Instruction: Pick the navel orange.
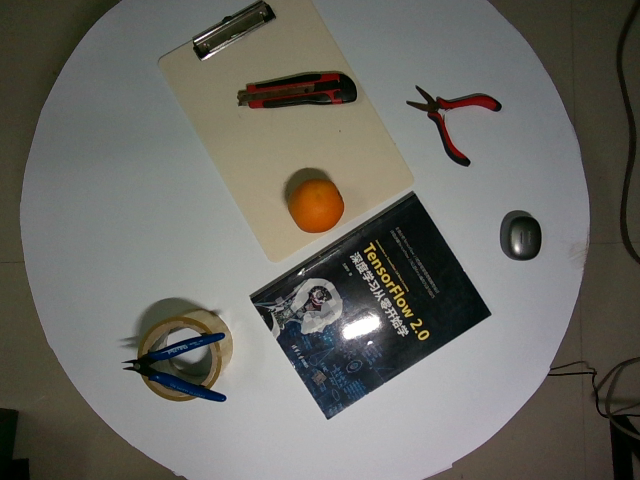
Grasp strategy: vertical